Question: In what way does the history help explain the case?
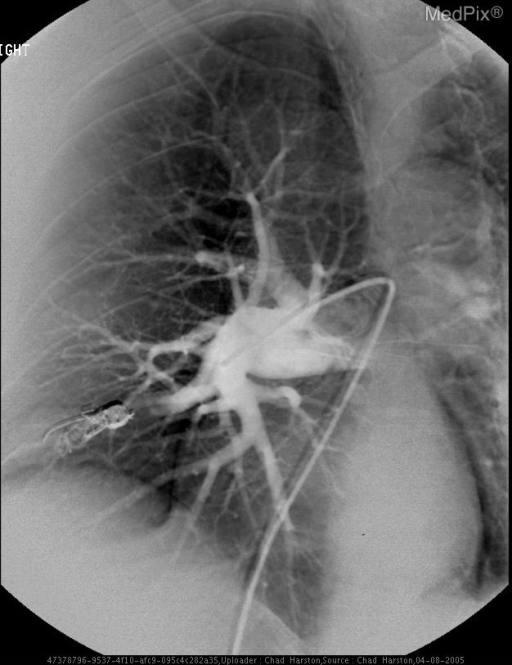
Answer: The patient's history of 81 year old man with facial telangiectasias, daily epistaxis and decreased blood oxygenation is found to have pulmonary arteriovenous malformation on CT. is key in understanding the case.